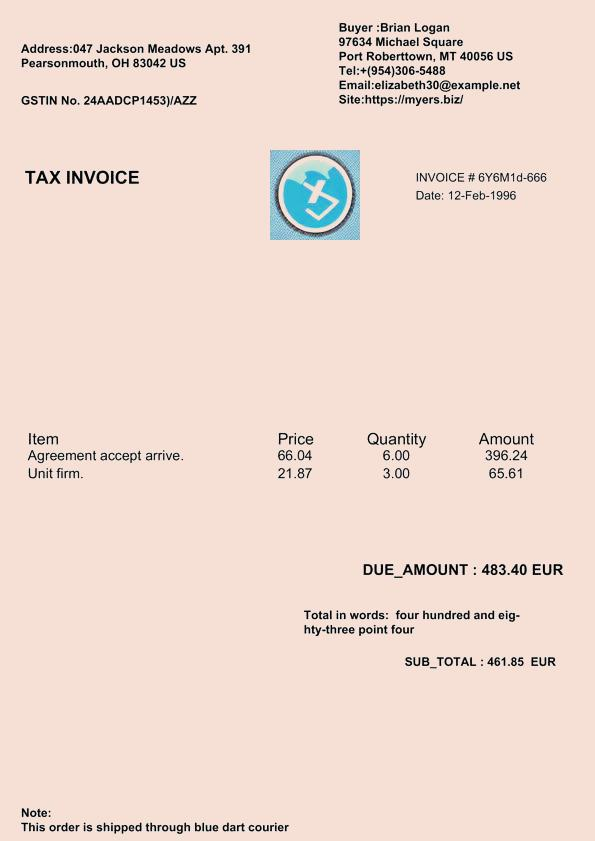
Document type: Invoice